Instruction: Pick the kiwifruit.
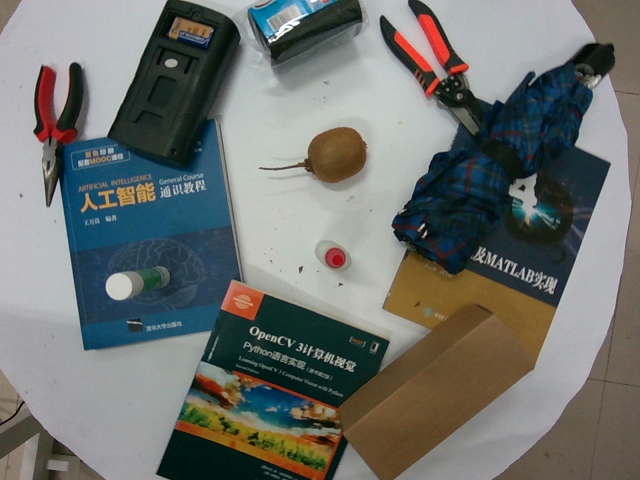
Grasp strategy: vertical